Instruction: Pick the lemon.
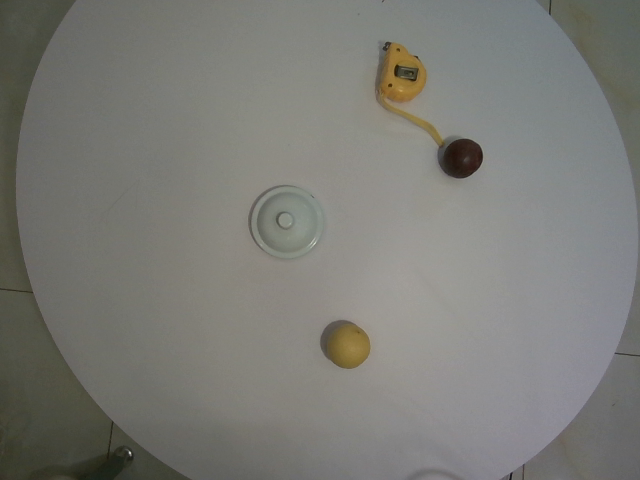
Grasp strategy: vertical